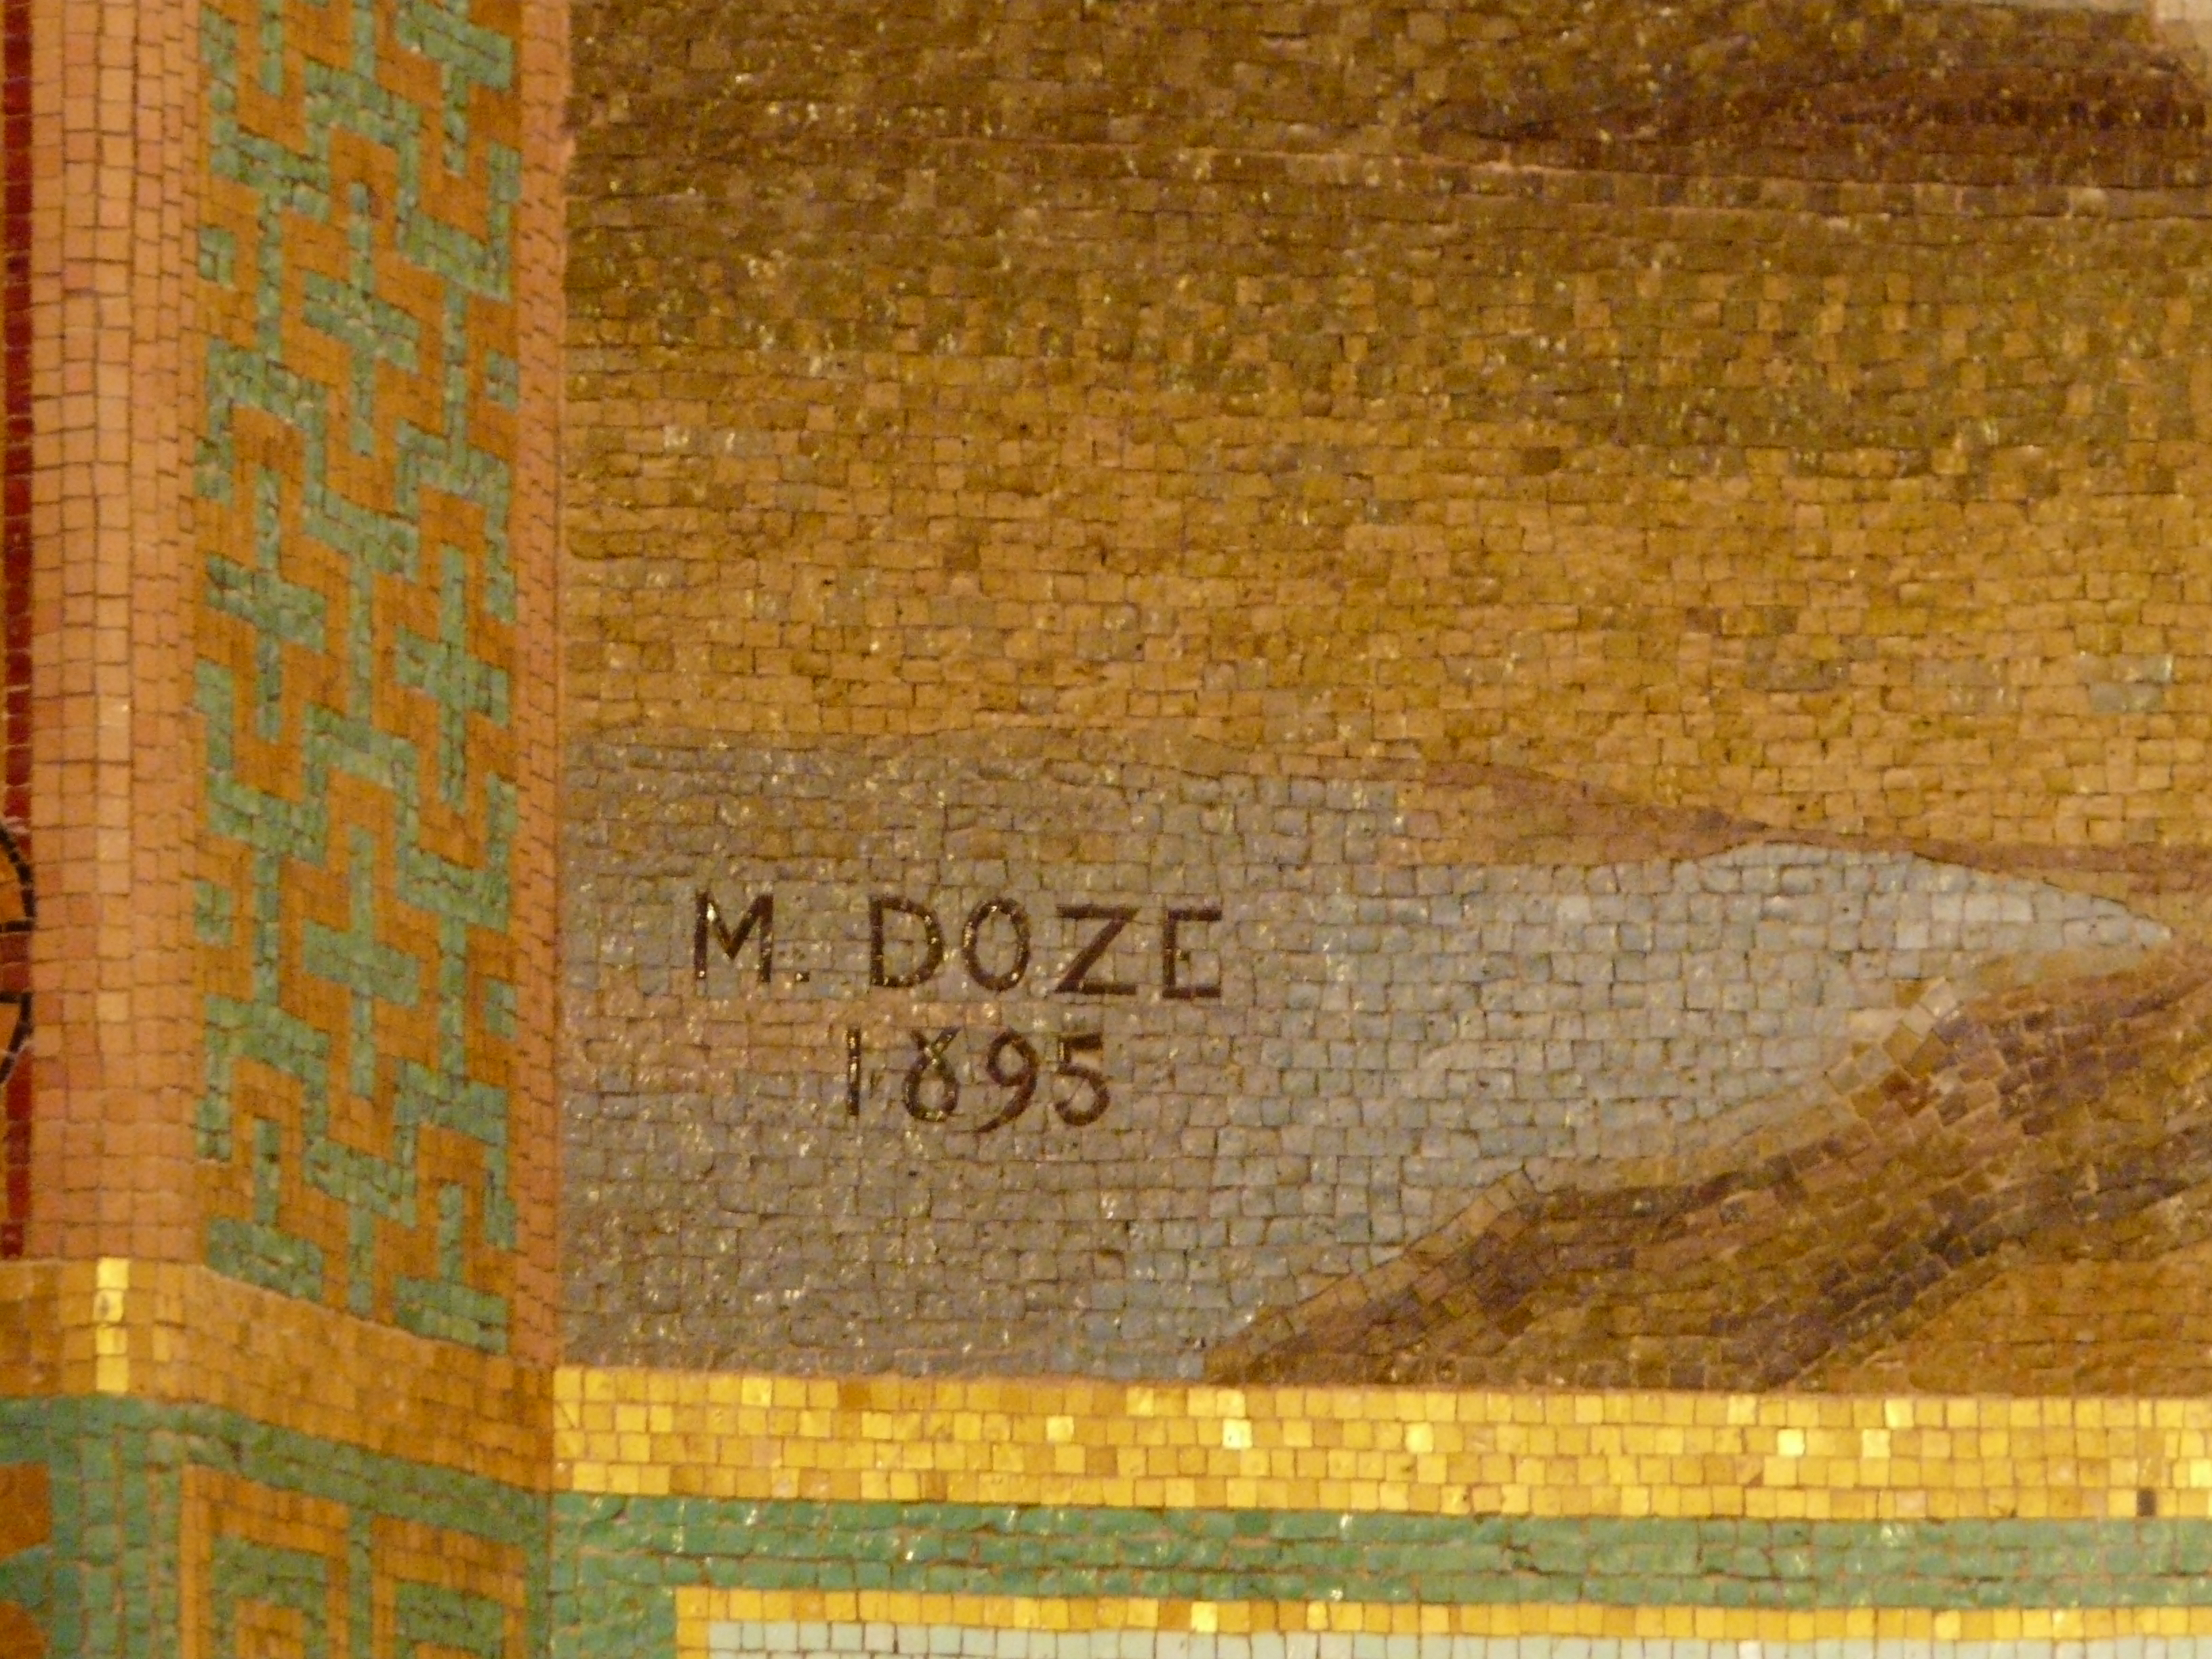
Signature of: melchior doze